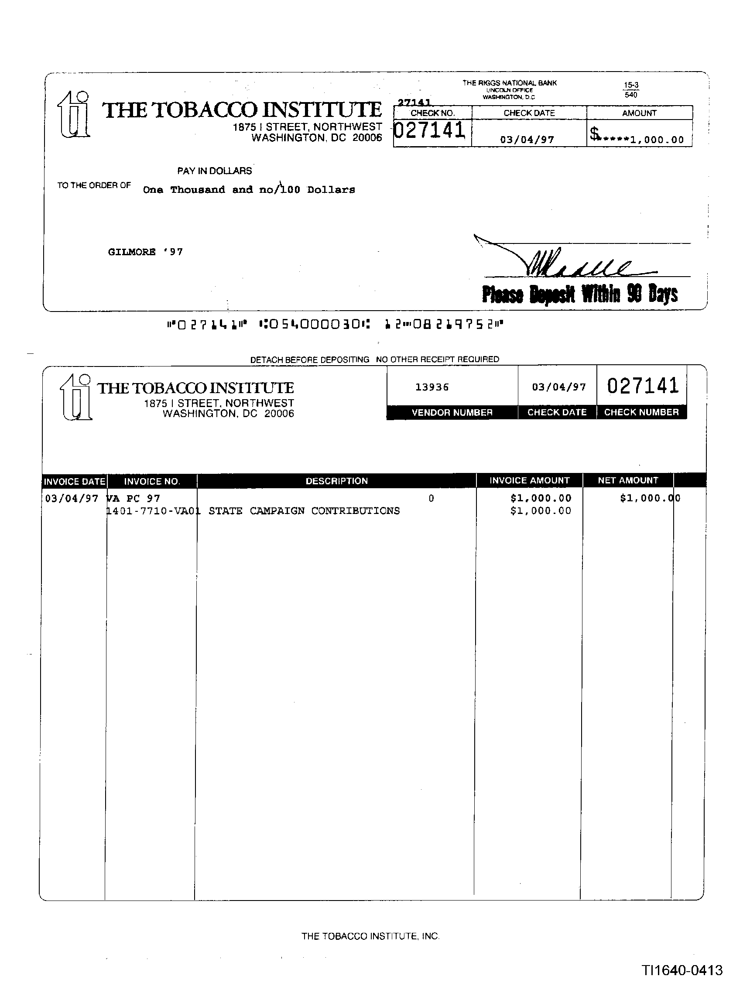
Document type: Invoice